Question: In what way does the history help explain the case?
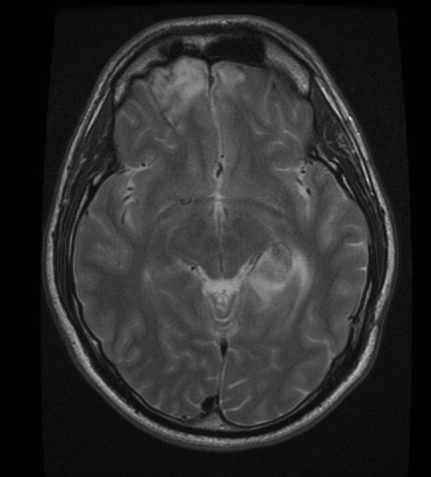
Answer: The patient's history of The patient is a 25 year old man who initially presented s/p snow mobile accident with multiple hemorrhagic contusions.  On initial evaluation, the patient was incidentally noted to have a left temporal Arteriovenous Malformation.  This AVM was subsequently treated with Gamma Knife therapy.  The patient now presents 12 months later with no complaints for routine follow up. is key in understanding the case.